Question: What could the diagnosis suggest?
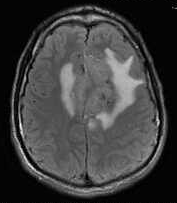
Answer: The possible diagnosis includes meningioma, lymphoma, hemangioparacytoma, metastatic carcinoma, inflammatory lesions such as sarcoidosis and Wegener's granulomatosis, and infections such as tuberculosis.